Question: What might the diagnosis be?
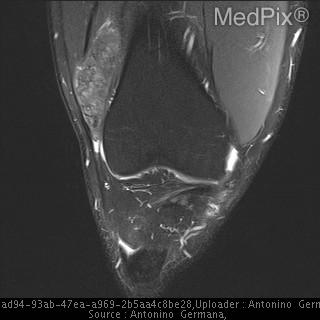
Answer: The possible diagnosis includes >> Gout
>> Pigmented villonodular synovitis
>> Pseudogout
>> Tumor
>> Uric acid nephropathy
>> Rheumatoid arthritis
>> Sarcoidosis
>> Amyloidosis.